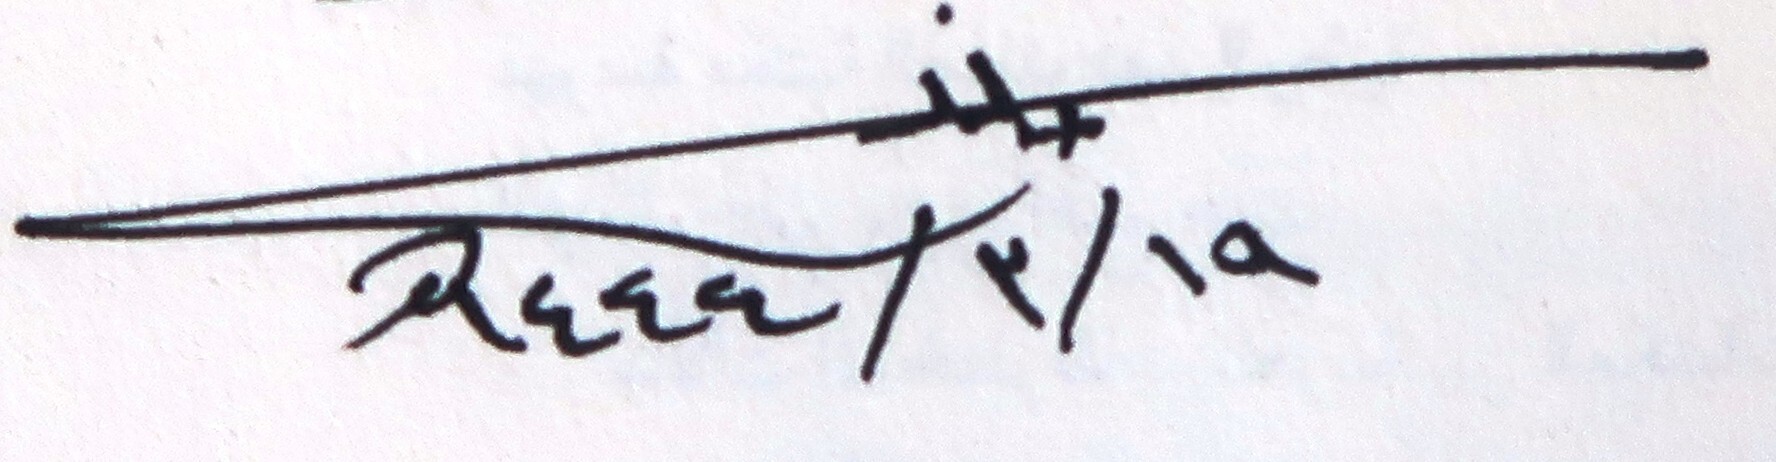
Signature of: ʻalī ibn ibrāhīm namlah